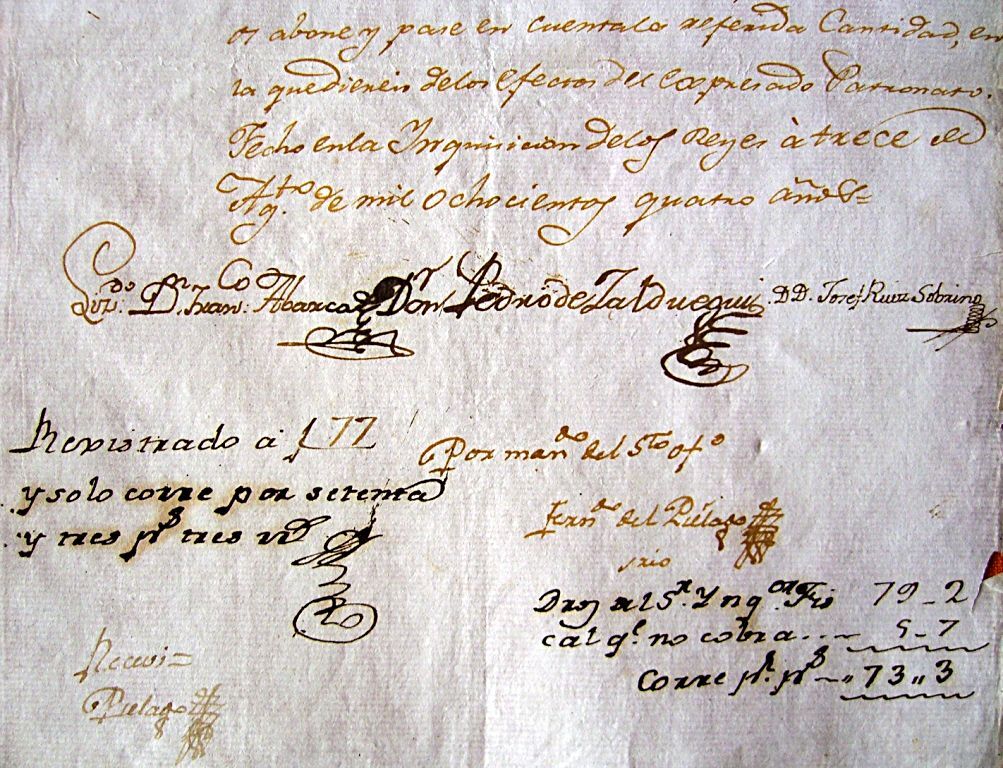
Signature of: francisco de abarca